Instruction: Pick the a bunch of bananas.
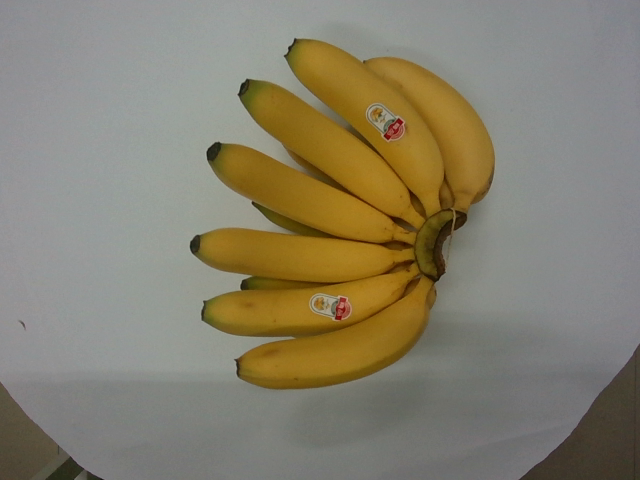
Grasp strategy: vertical